Question: What is the total amount of taxes owed as per the document?
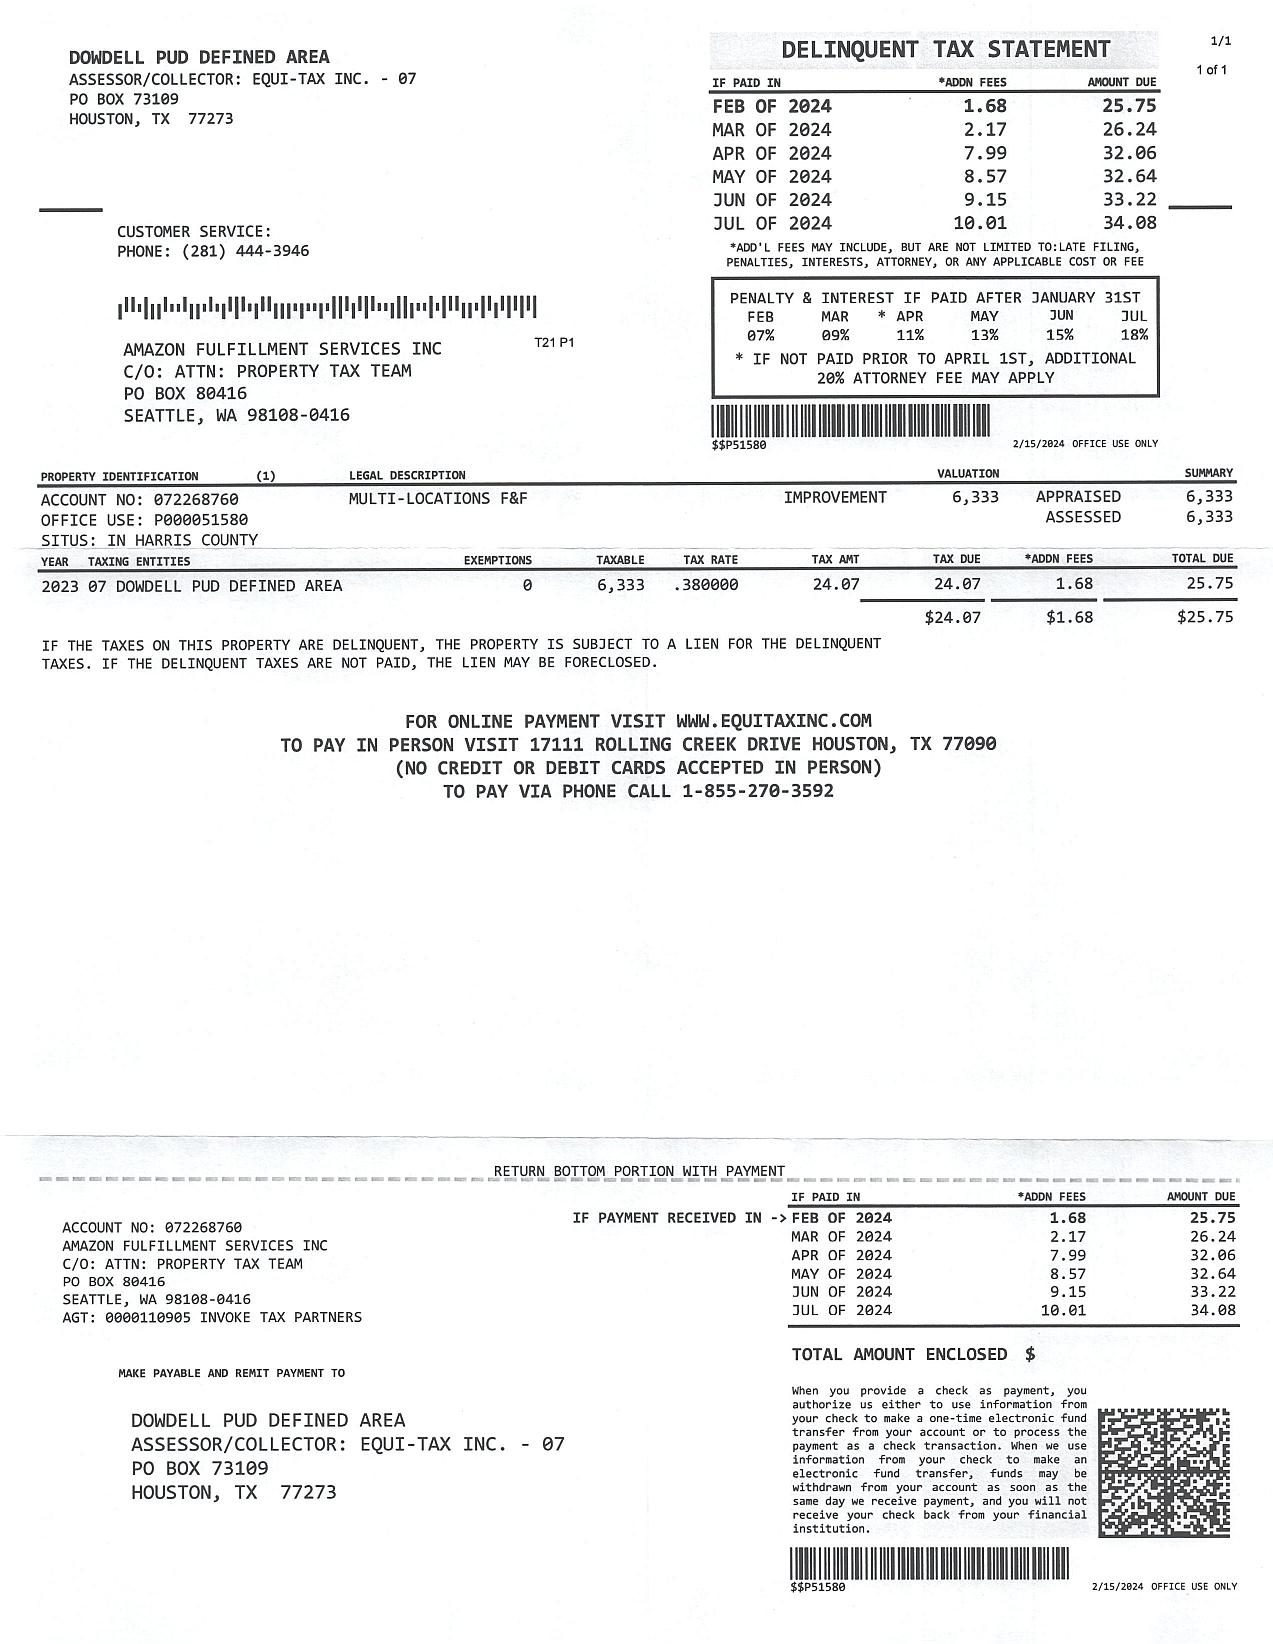
Answer: "25.75"